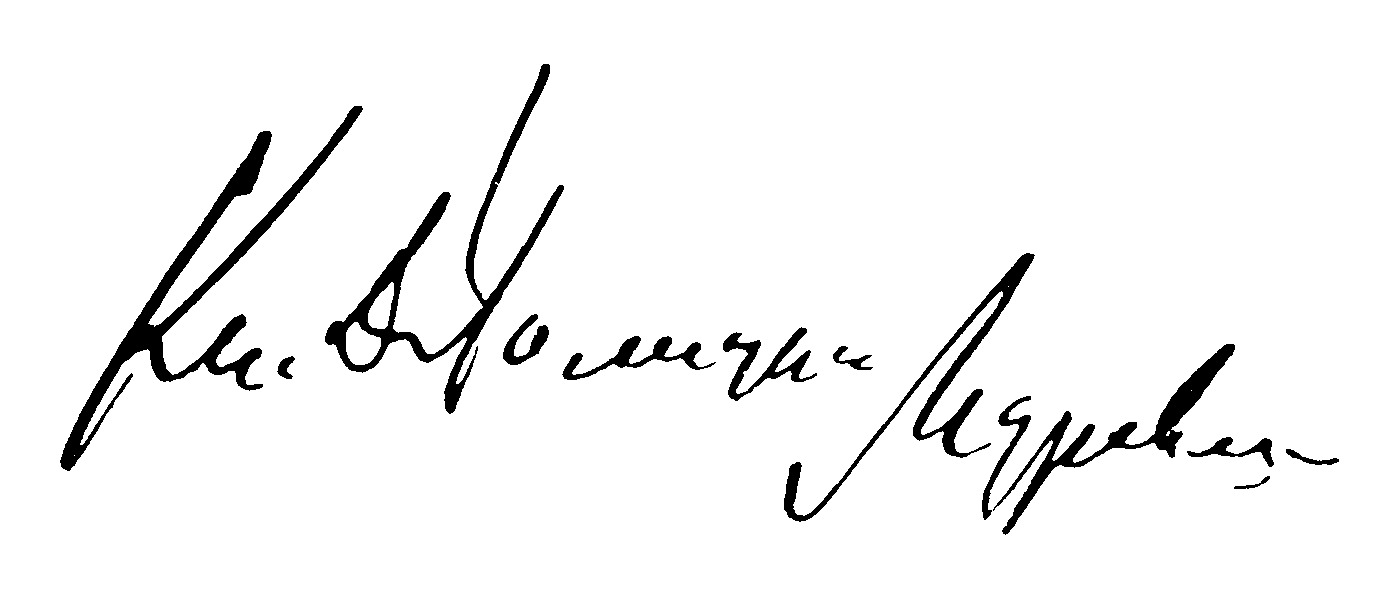
Signature of: dmitri petrovich golitsyn